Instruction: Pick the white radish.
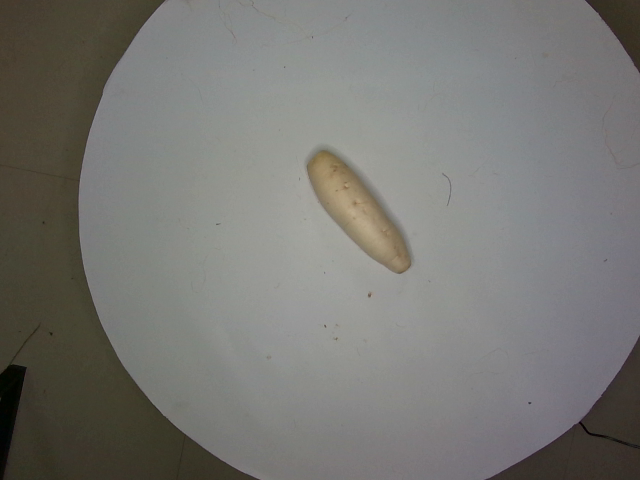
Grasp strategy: vertical